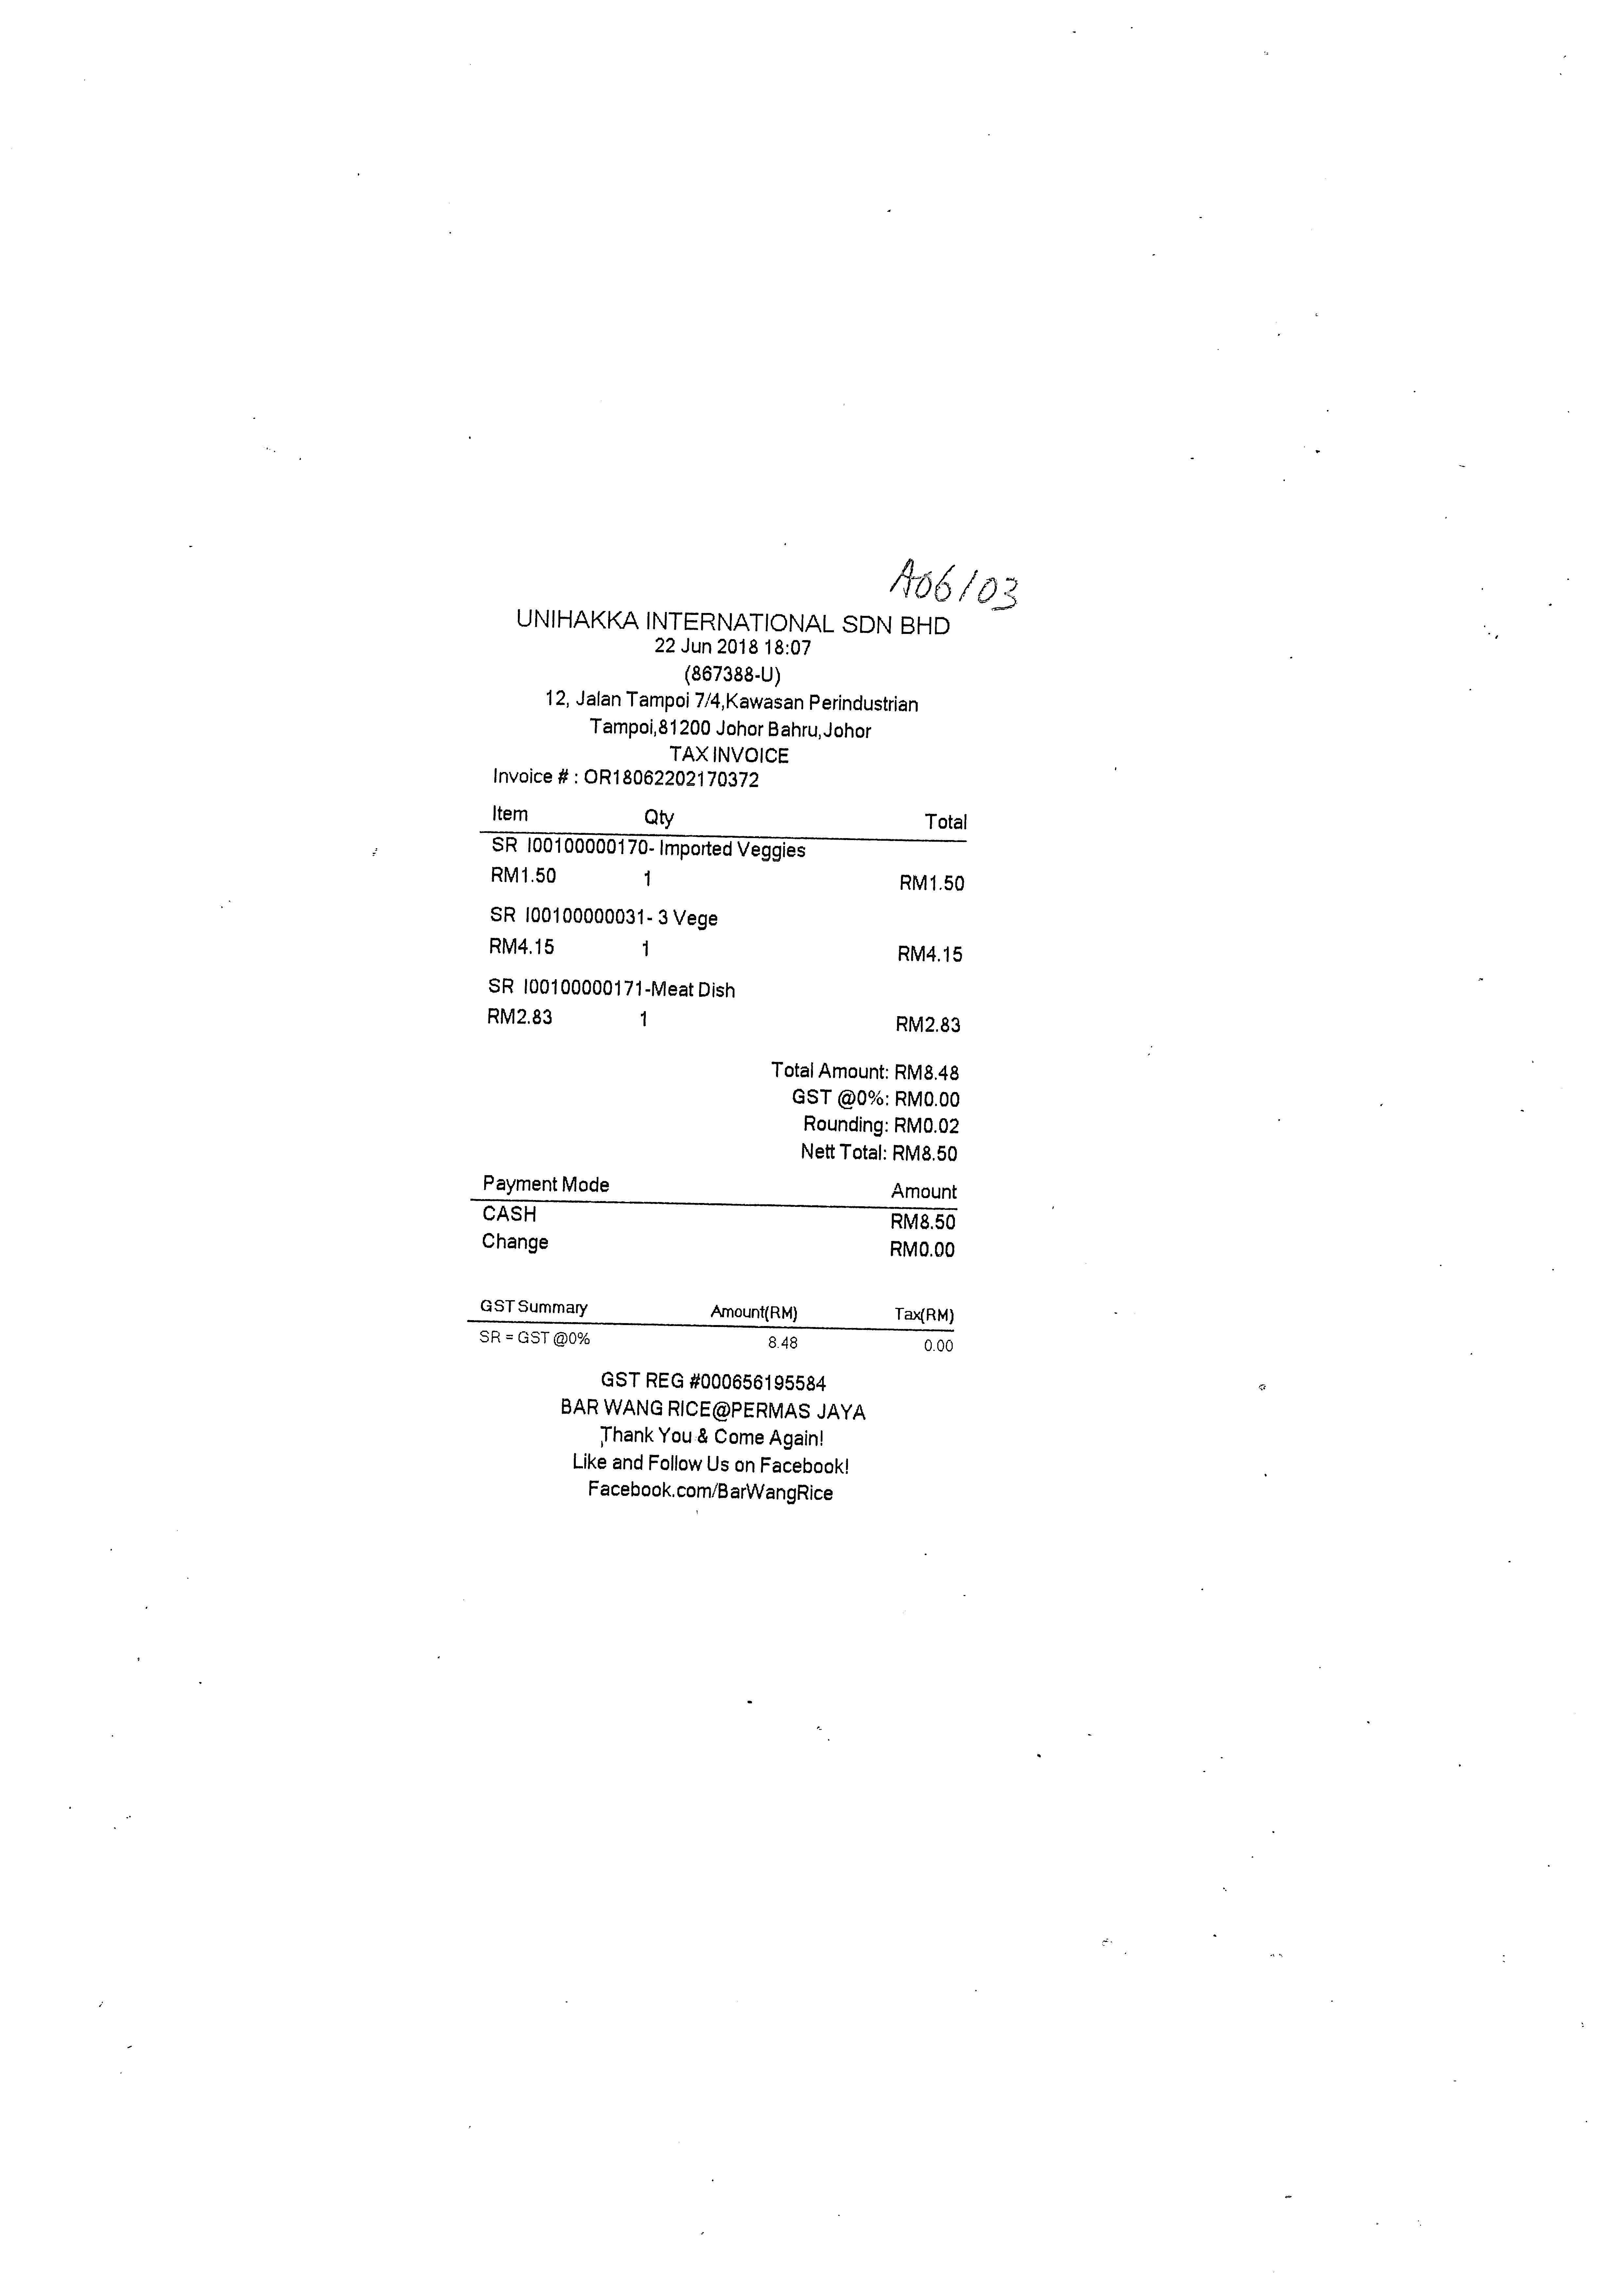
UNIHAKKA INTERNATIONAL SDN BHD
22 JUN 2018 18:07
(867388-U)
12, JALAN TAMPOI 7/4,KAWASAN PERINDUSTRIAN
TAMPOI,81200 JOHOR BAHRU, JOHOR
TAX INVOICE
INVOICE # : OR18062202170372
ITEM
QTY
TOTAL
SR I00100000170- IMPORTED VEGGIES
RM1.50
SR I00100000031- 3 VEGE
RM4.15
SR I00100000171-MEAT DISH
RM2.83
1
1
1
RM1.50
RM4.15
RM2.83
TOTAL AMOUNT: RM8.48
GST @0%: RM0.00
ROUNDING: RM0.02
NETT TOTAL: RM8.50
PAYMENT MODE
CASH
CHANGE
AMOUNT
RM8.50
RM0.00
GST SUMMARY
SR = GST @0%
AMOUNT(RM)
8.48
TAX(RM)
0.00
GST REG #000656195584
BAR WANG RICE@PERMAS JAYA
THANK YOU & COME AGAIN!
LIKE AND FOLLOW US ON FACEBOOK!
FACEBOOK.COM/BARWANGRICE